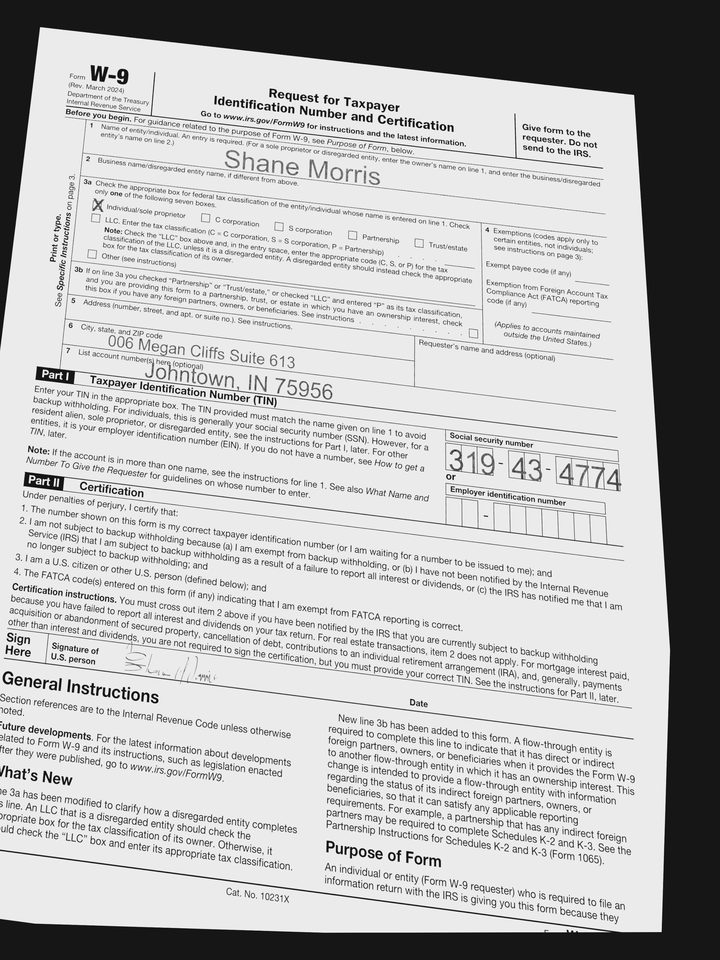
adr1: 006 Megan Cliffs Suite 613
adr2: Johntown, IN 75956
cbx: yes
ssn: 319434774
enm: Shane Morris